Question: In what way does the history help explain the case?
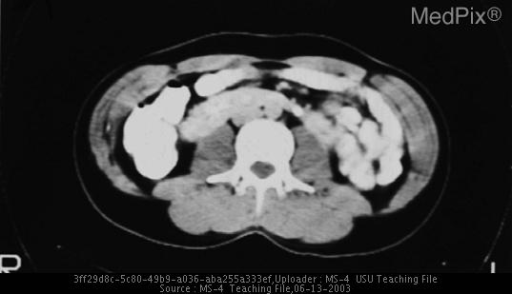
Answer: The patient's history of Editor's note:  Although no history was provided by the author of this case file, in all likelyhood this patient presented with a history of recurrent urinary tract infection.
Ureterovesicular junction obstruction is commonly associated with this entity due to abnormal insertions of the ureters into the bladder.  UPJ obstructions is also common and duplicated ureters may also be present.  In this patient, note the double ureter on the right. Together, these abnormalities lead to hydronephrosis, recurrent infections and stone fomation. is key in understanding the case.